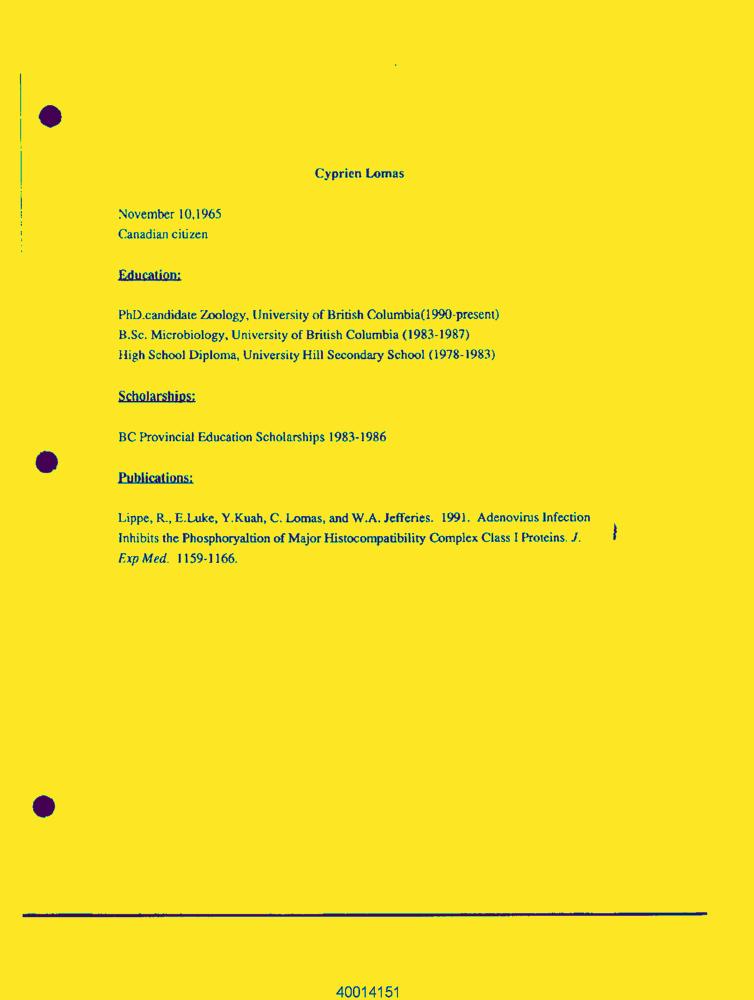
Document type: Resume-Doc